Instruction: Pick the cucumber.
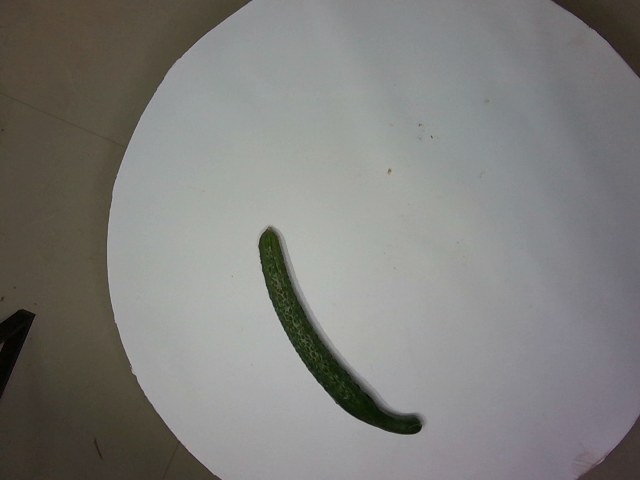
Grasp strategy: vertical